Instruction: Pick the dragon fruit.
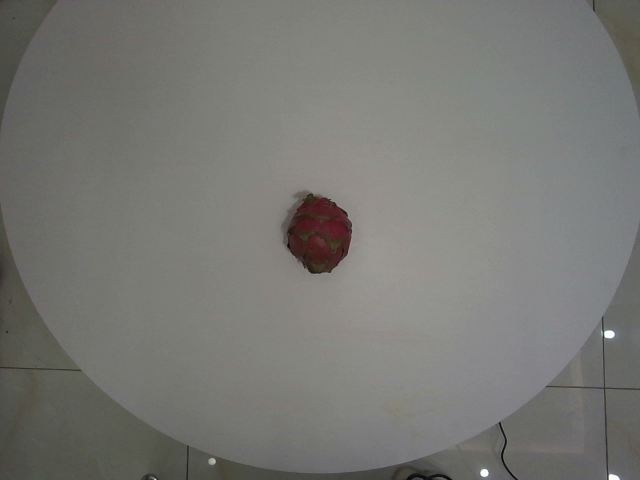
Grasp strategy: vertical